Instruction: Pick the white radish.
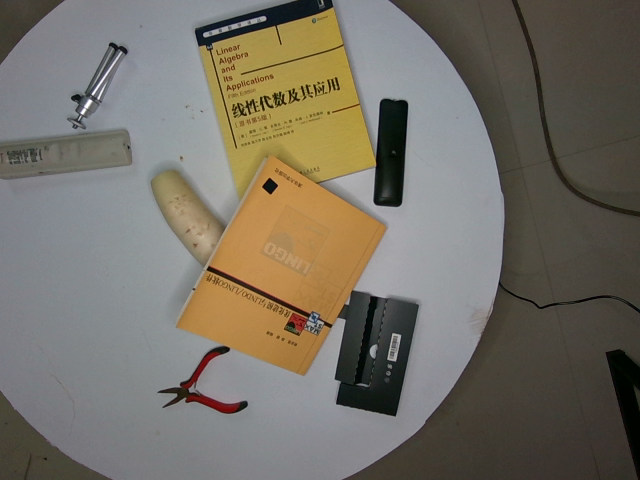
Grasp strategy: vertical